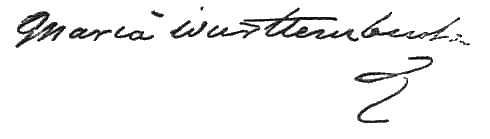
Signature of: princess maria czartoryska